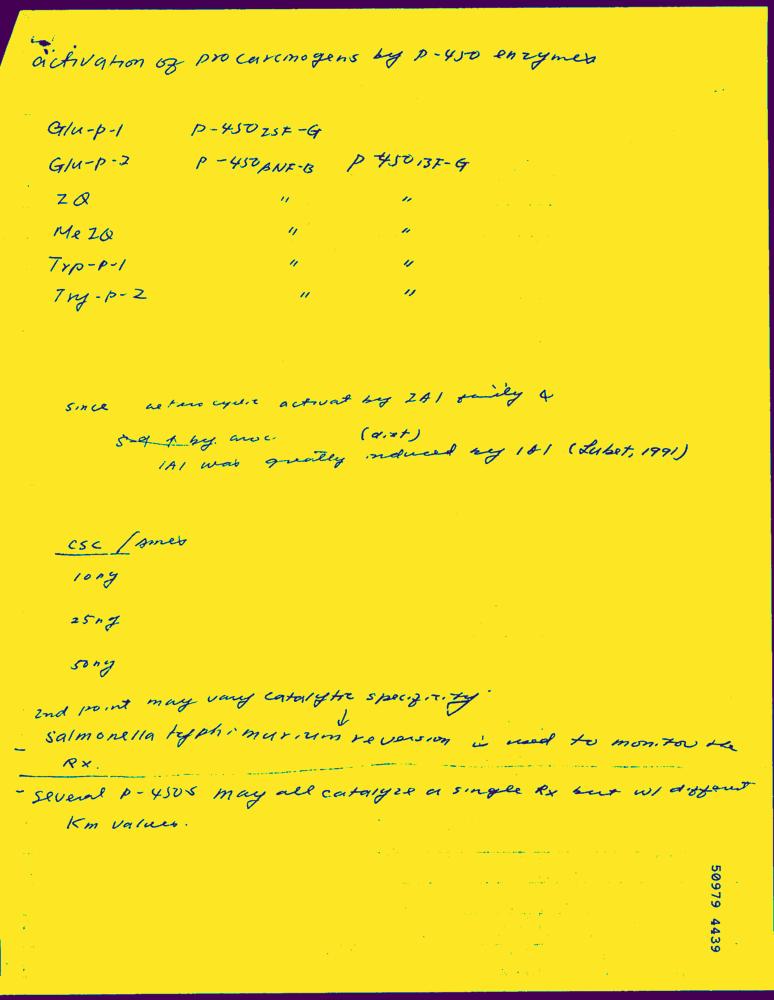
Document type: Hand-Written